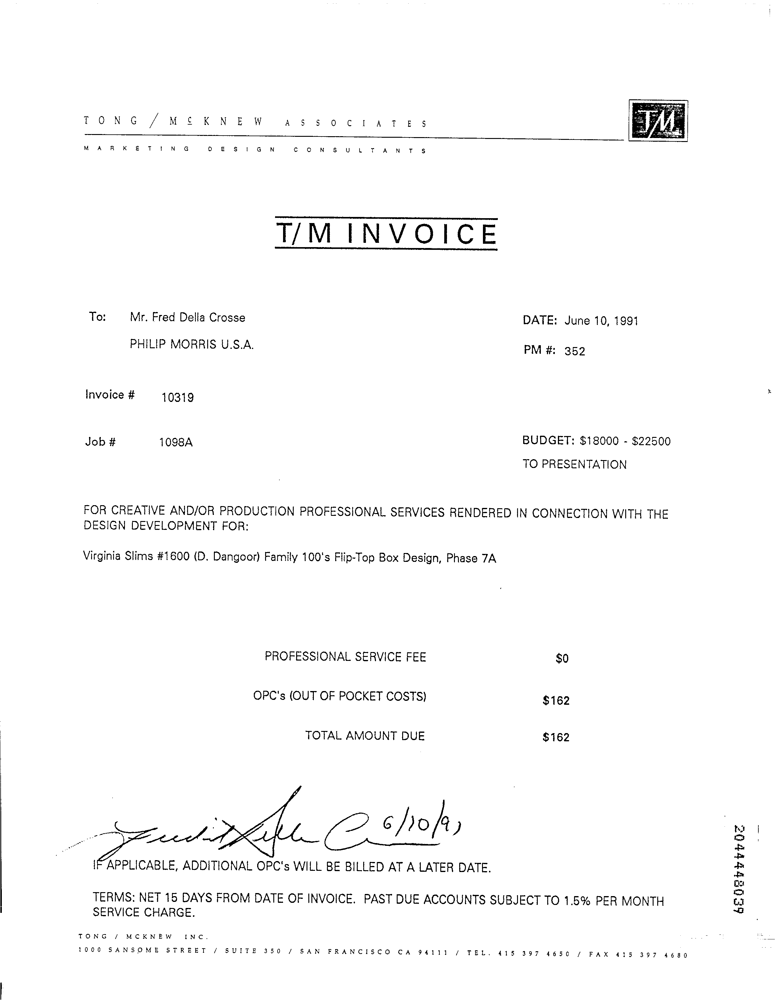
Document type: Invoice